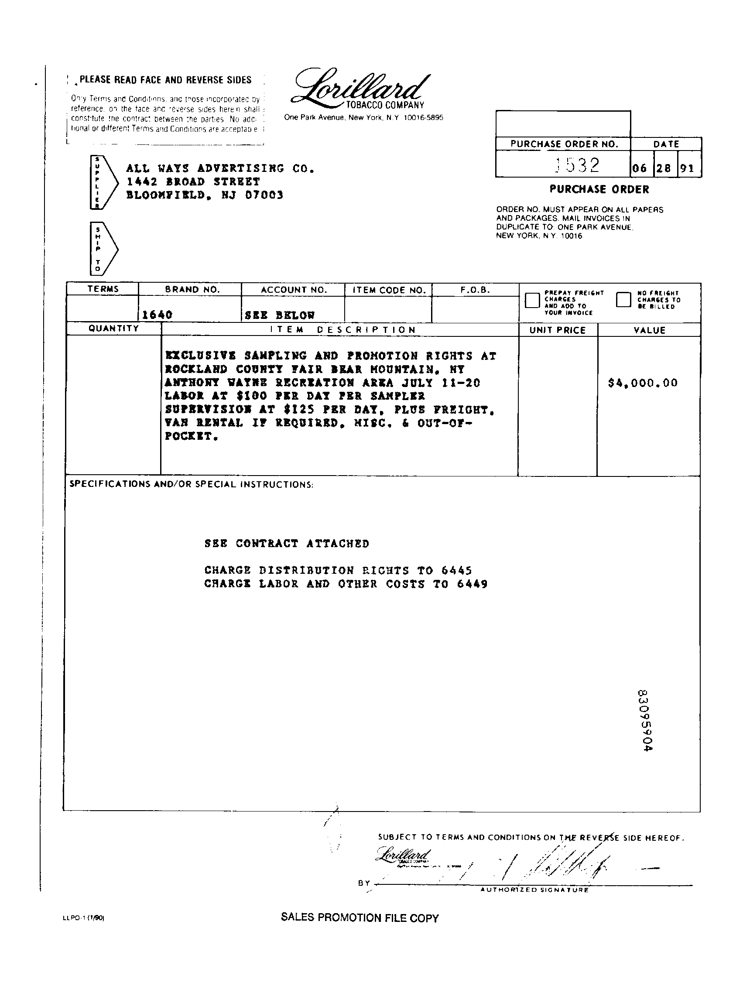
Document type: Invoice